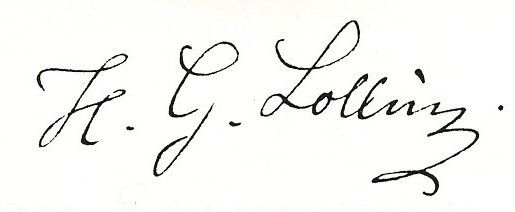
Signature of: habbo gerhard lolling